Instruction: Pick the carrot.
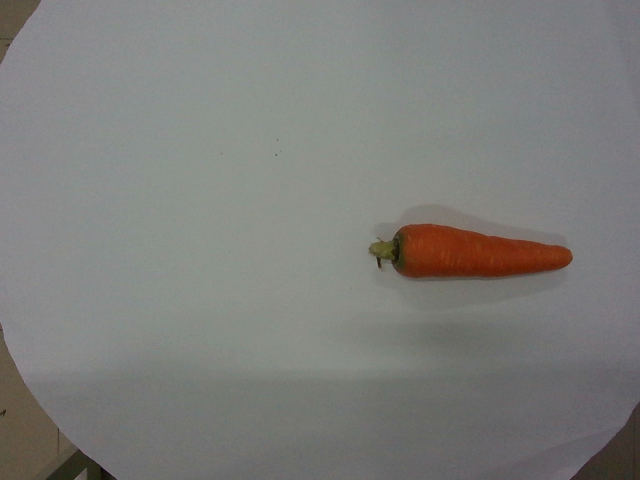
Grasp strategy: vertical